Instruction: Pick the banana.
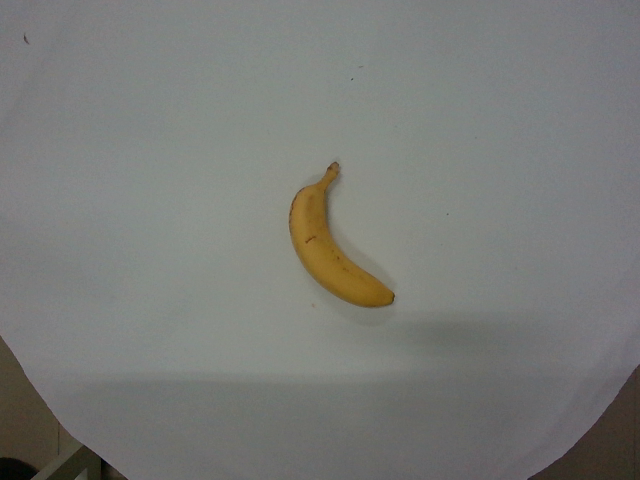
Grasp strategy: vertical